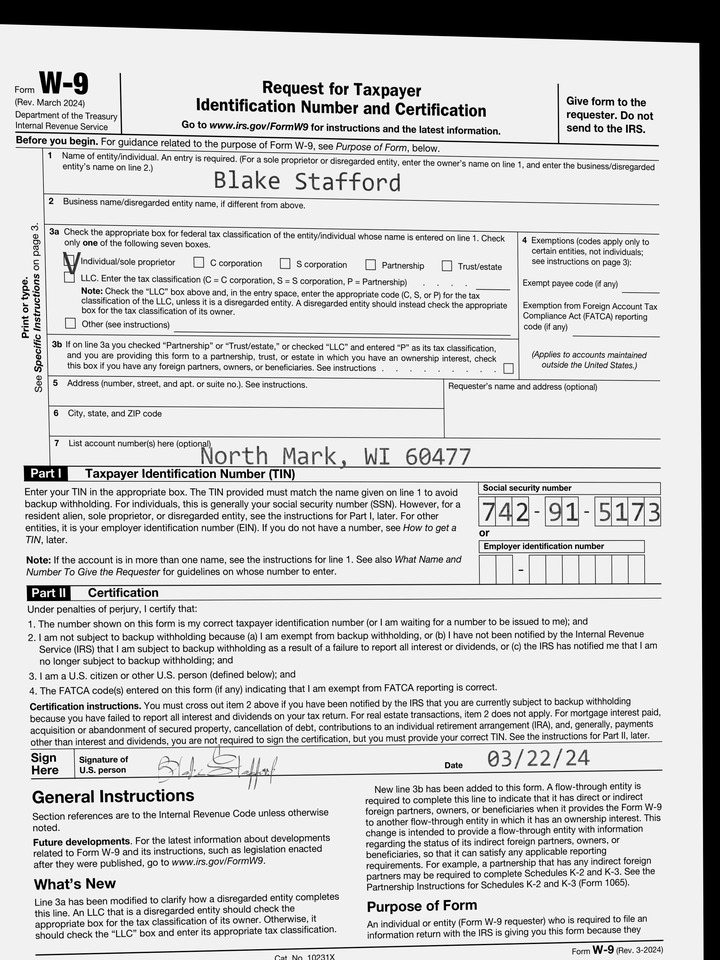
adr2: North Mark, WI 60477
cbx: yes
ssn: 742915173
enm: Blake Stafford
sdt: 03/22/24